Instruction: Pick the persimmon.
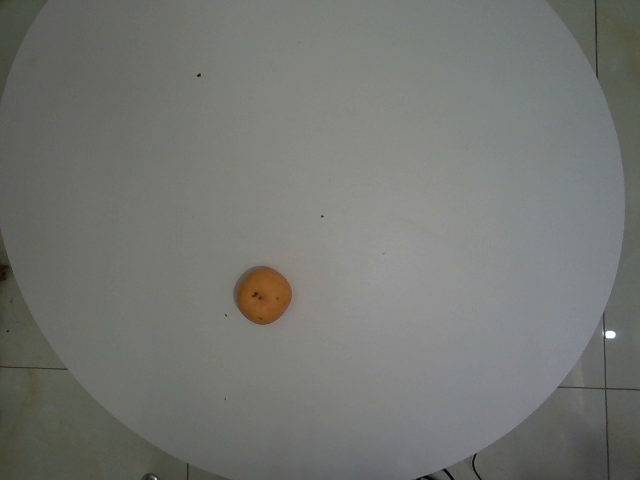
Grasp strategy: vertical